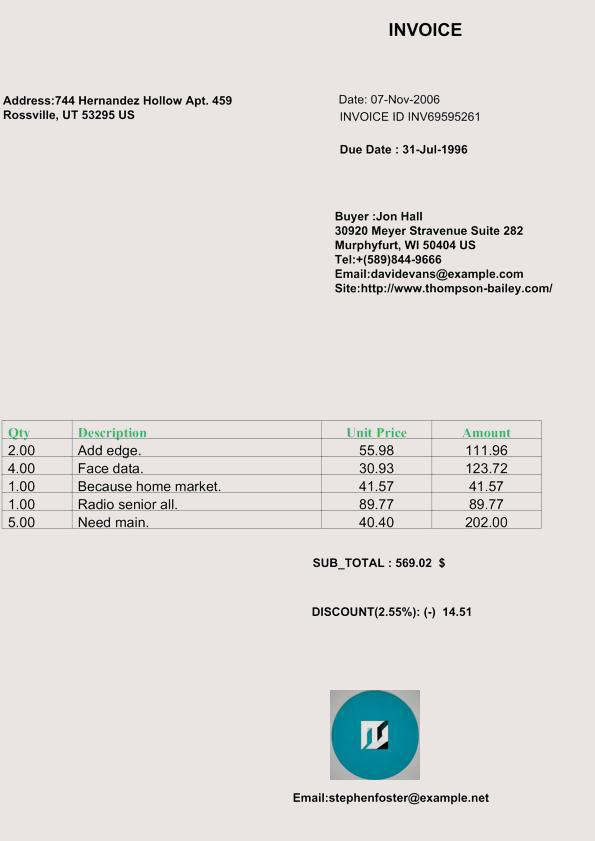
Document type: Invoice